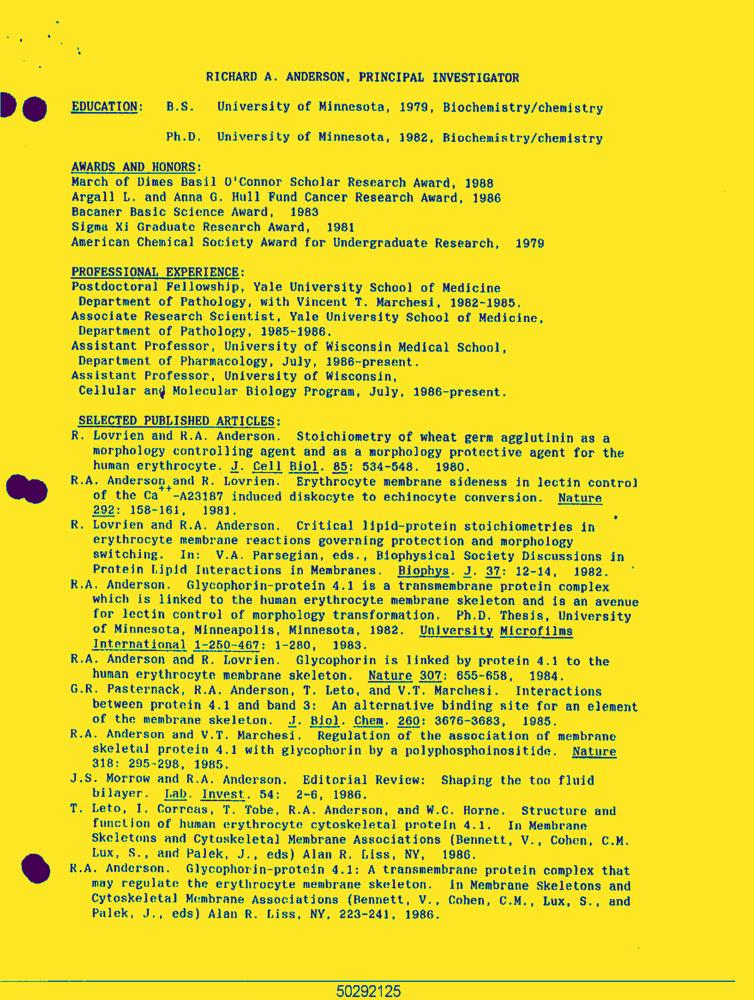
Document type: Resume-Doc